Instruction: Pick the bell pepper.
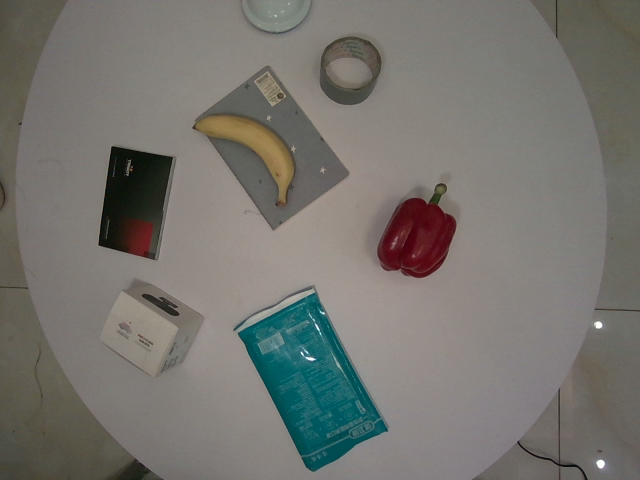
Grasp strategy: vertical